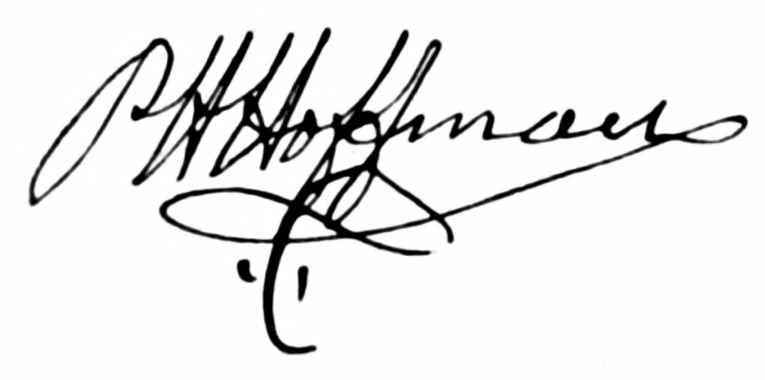
Signature of: philip h hoffman